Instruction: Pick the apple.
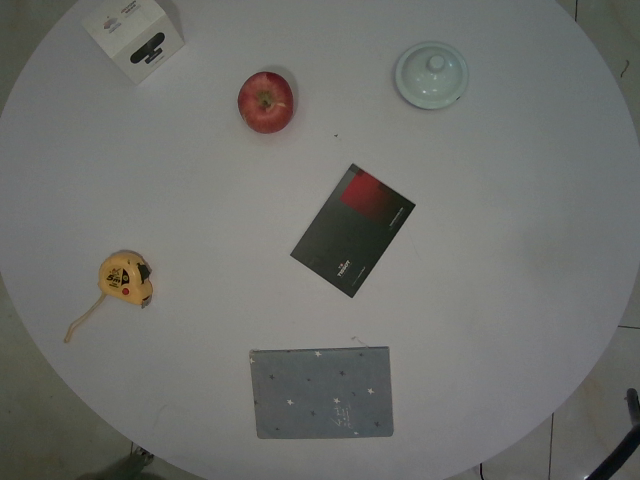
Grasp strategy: vertical